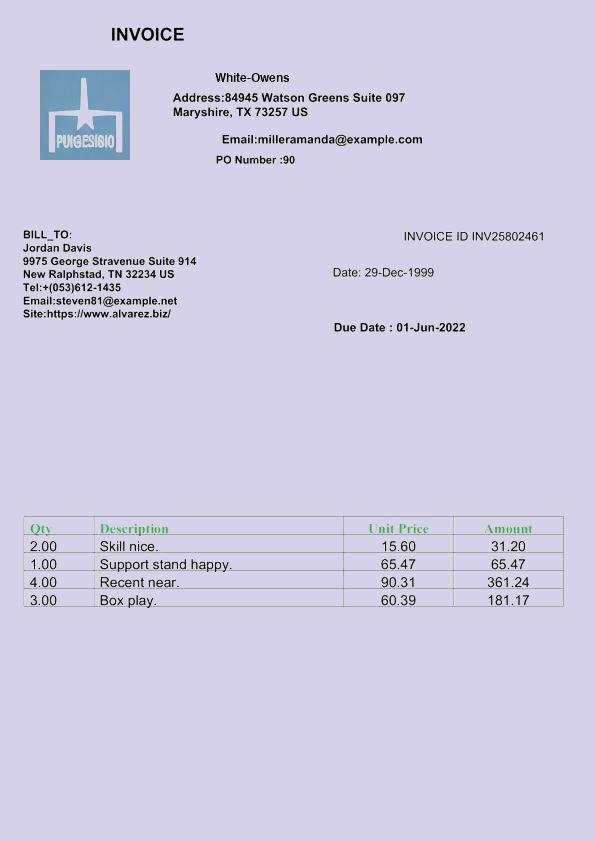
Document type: Invoice